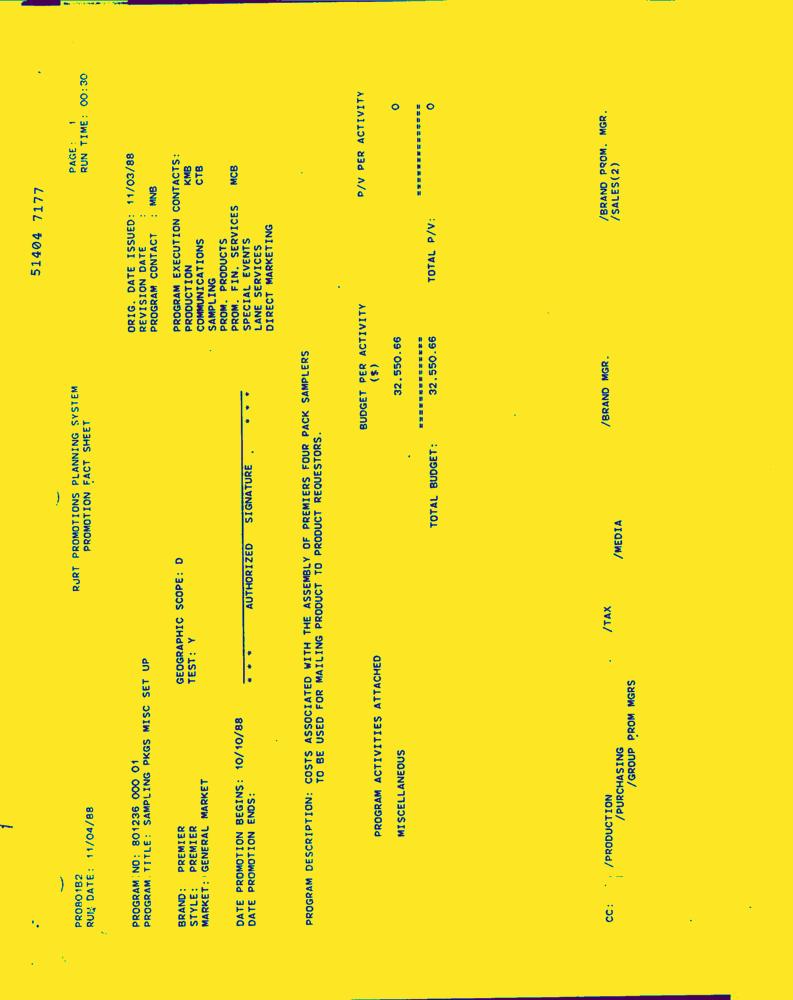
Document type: Invoice-Doc